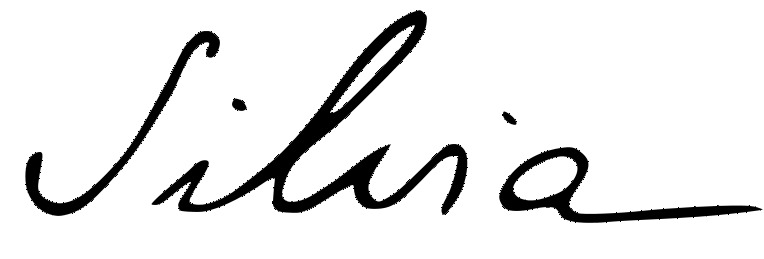
Signature of: queen silvia of sweden